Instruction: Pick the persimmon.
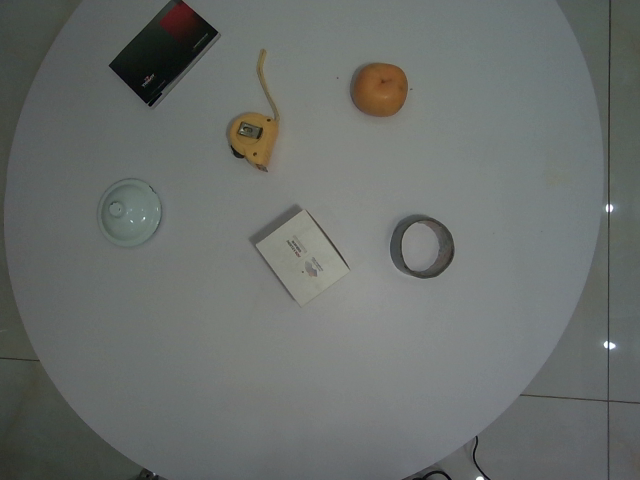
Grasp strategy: vertical